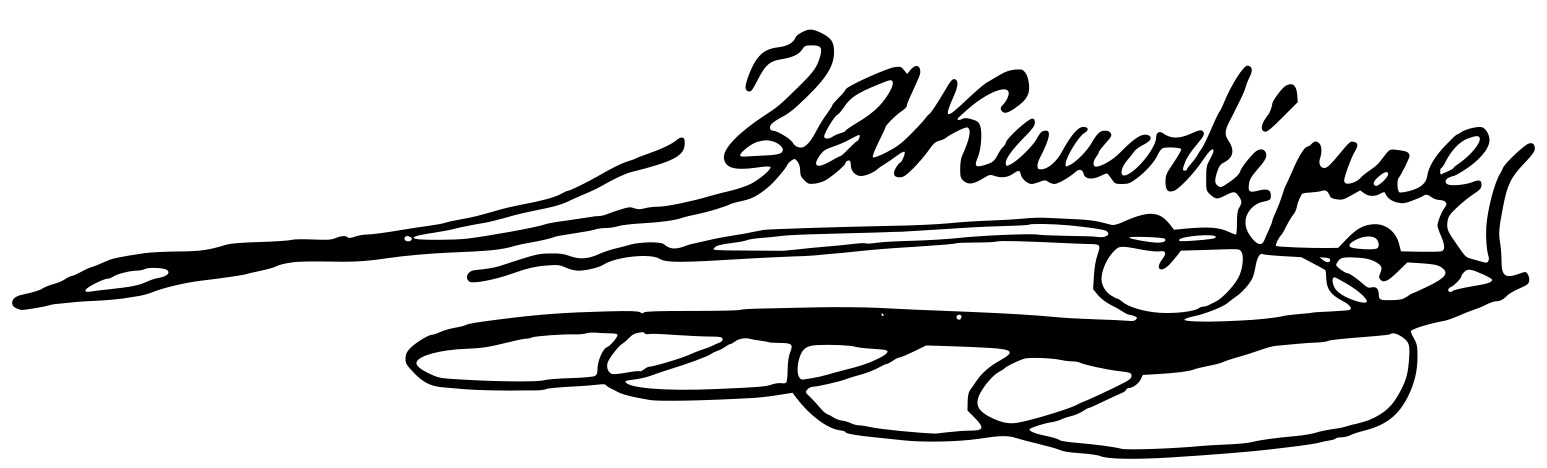
Signature of: ioannis kapodistrias